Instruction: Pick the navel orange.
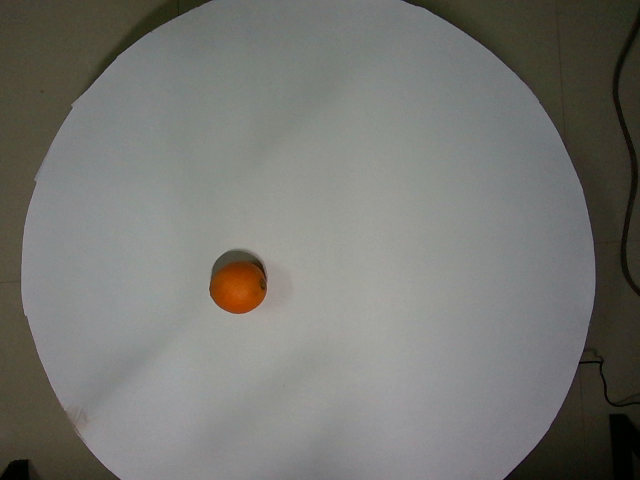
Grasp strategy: vertical